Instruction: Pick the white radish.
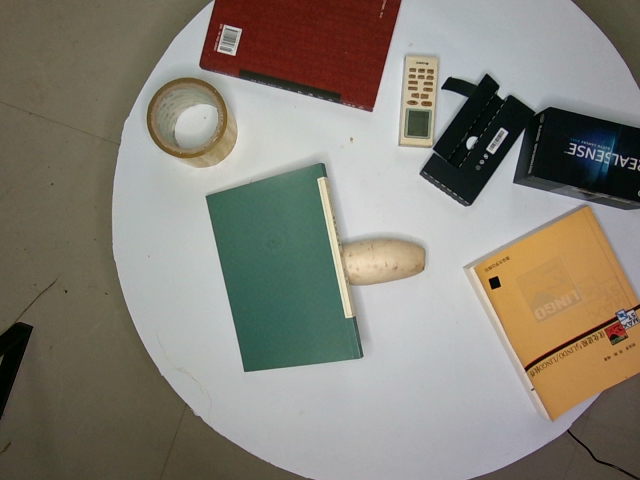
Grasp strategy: vertical